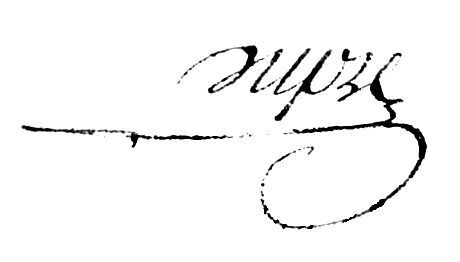
Signature of: joseph dupré